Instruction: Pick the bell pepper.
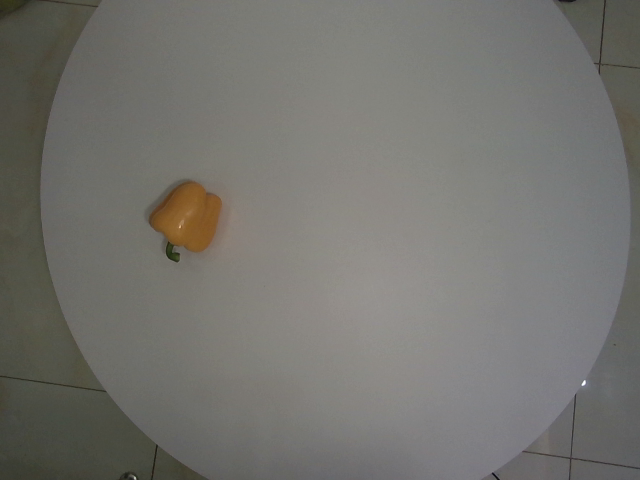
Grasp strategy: vertical